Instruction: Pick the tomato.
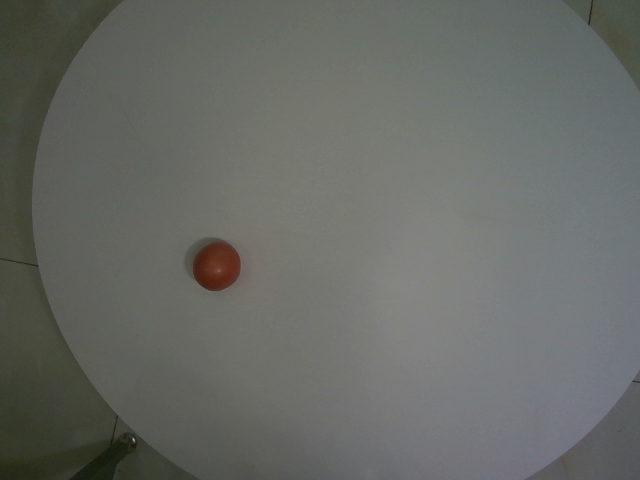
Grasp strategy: vertical